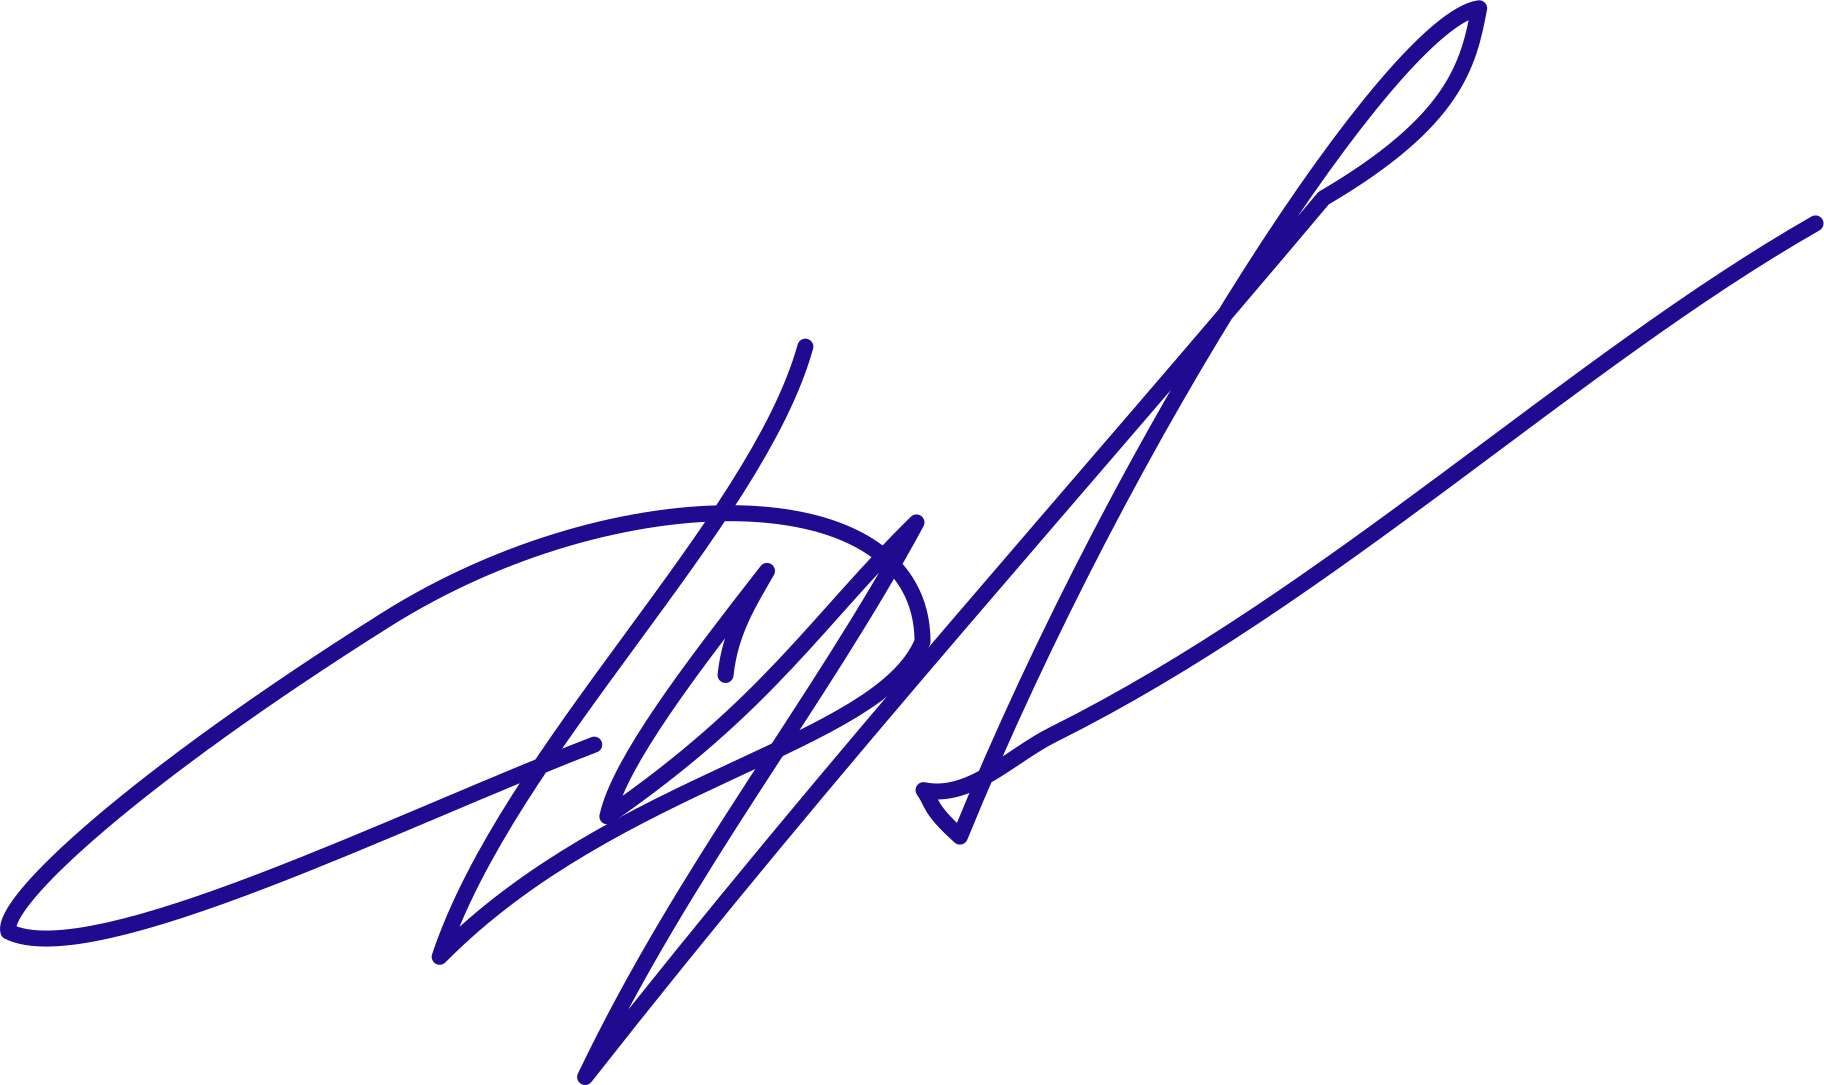
Signature of: pavel demidov